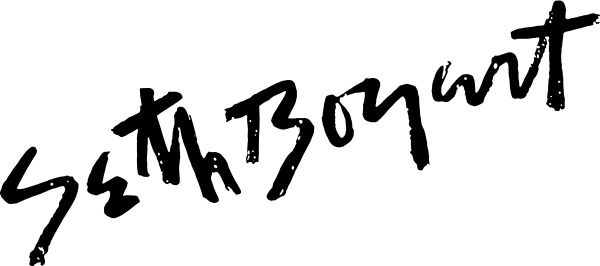
Signature of: seth bogart